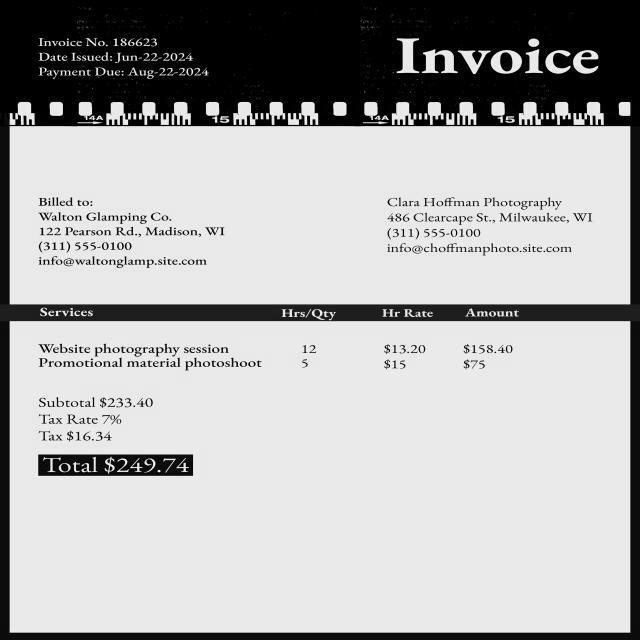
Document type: Invoice